Question: How does the patient history play a role?
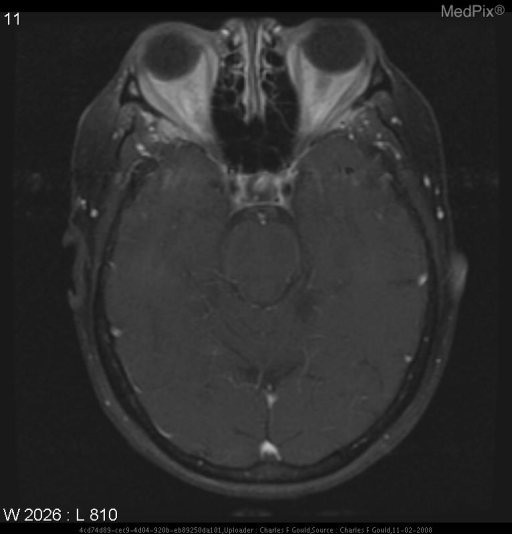
Answer: The patient's history of 68 y.o. woman with 6 months of daily frontal headaches. is key in understanding the case.